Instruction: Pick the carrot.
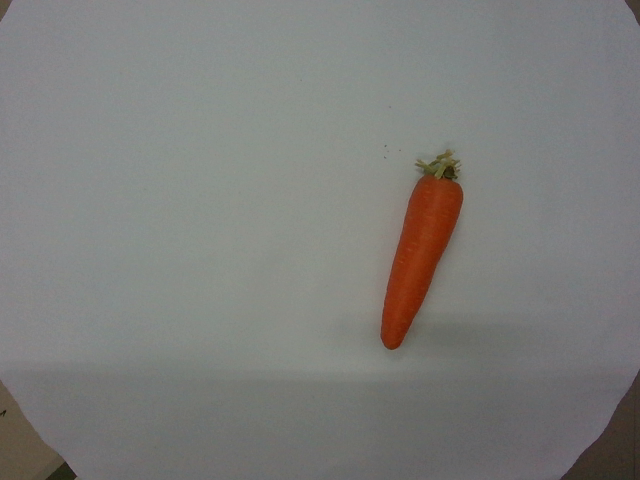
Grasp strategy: vertical